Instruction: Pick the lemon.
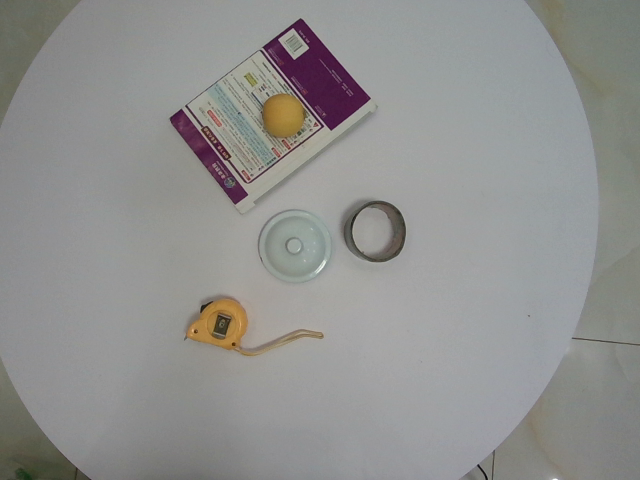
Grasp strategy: vertical